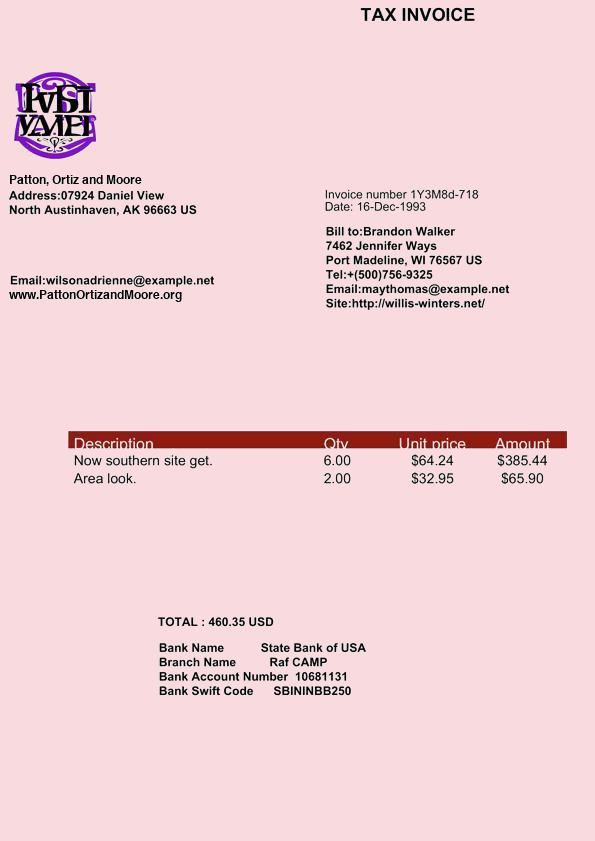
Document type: Invoice